Question: What could the diagnosis suggest?
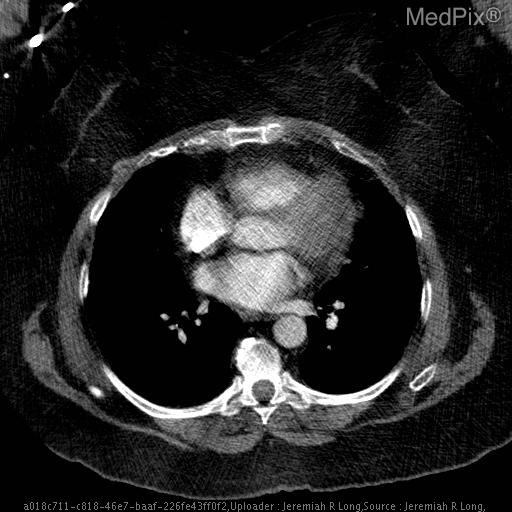
Answer: The possible diagnosis includes Lipomatous hypertrophy of the interatrial septum
Cardiac lipoma
Liposarcoma.